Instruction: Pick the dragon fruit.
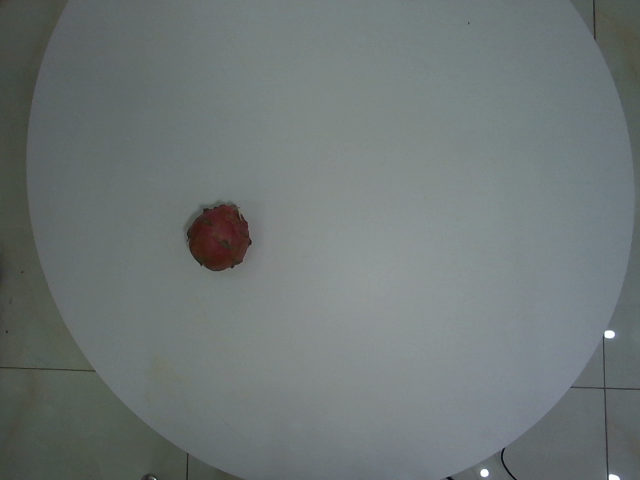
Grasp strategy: vertical